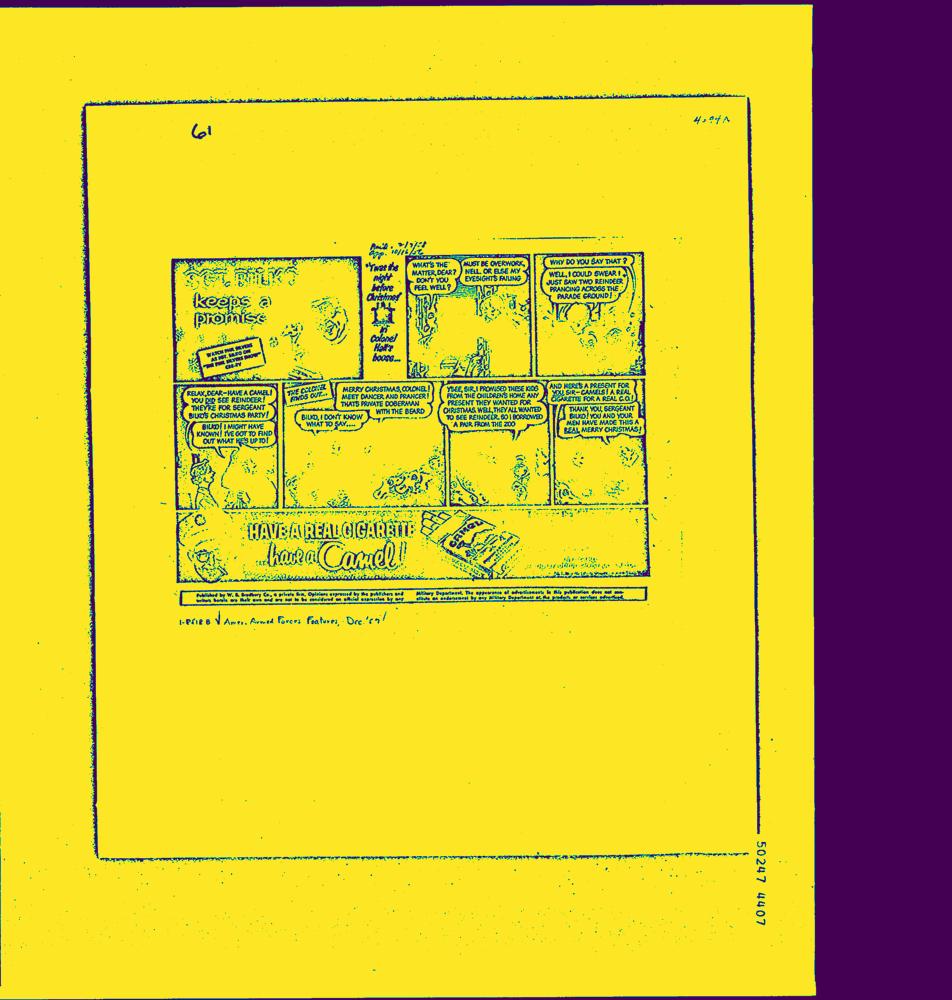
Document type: AD